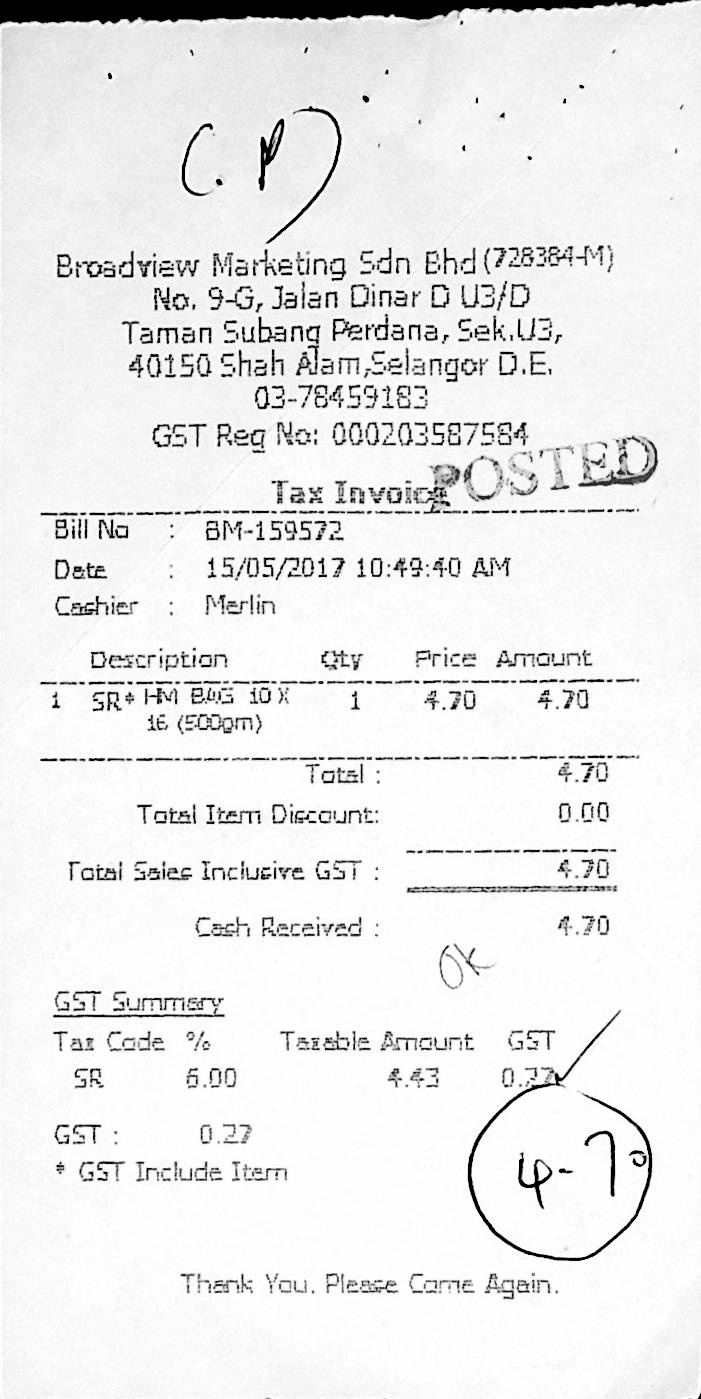
BROADVIEW MARKETING SDN BHD(728384-M)
NO. 9-G, JALAN DINAR D U3/D
TAMAN SUBANG PERDANA, SEK,U3,
40150 SHAH ALAM,SELANGOR D.E.
03-78459183
GST REG NO: 000203587584
TAX INVOICE
BILL NO
DATE
CASHIER
:
:
:
BM-159572
15/05/2017 10:49:40 AM
MERLIN
DESCRIPTION
QTY
PRICE AMOUNT
POSTED
1
SR* HM BAG 10 X
16 (500GM)
1
4.70
4.70
TOTAL :
TOTAL ITEM DISCOUNT:
TOTAL SALES INCLUSIVE GST :
CASH RECEIVED :
4.70
0.00
4.70
4.70
GST SUMMARY
TAX CODE %
TAXABLE AMOUNT
GST
SR
6.00
4.43
0.27
GST :
0.27
* GST INCLUDE ITEM
THANK YOU. PLEASE COME AGAIN.